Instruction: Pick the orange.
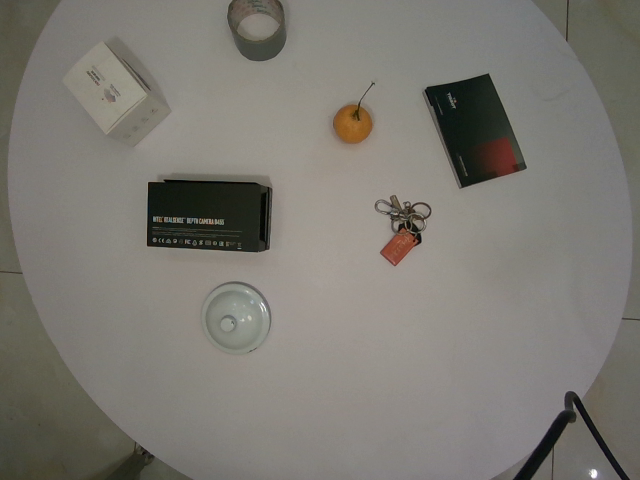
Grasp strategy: vertical